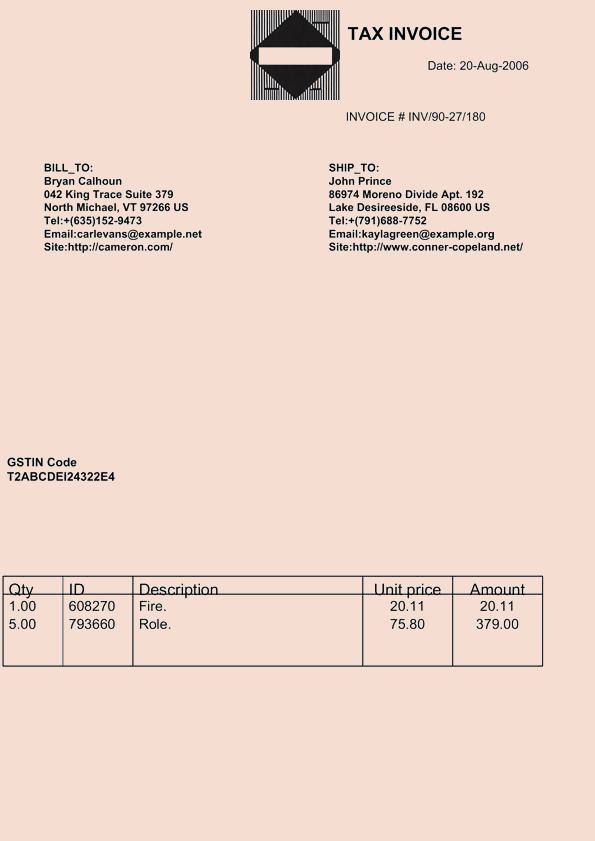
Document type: Invoice